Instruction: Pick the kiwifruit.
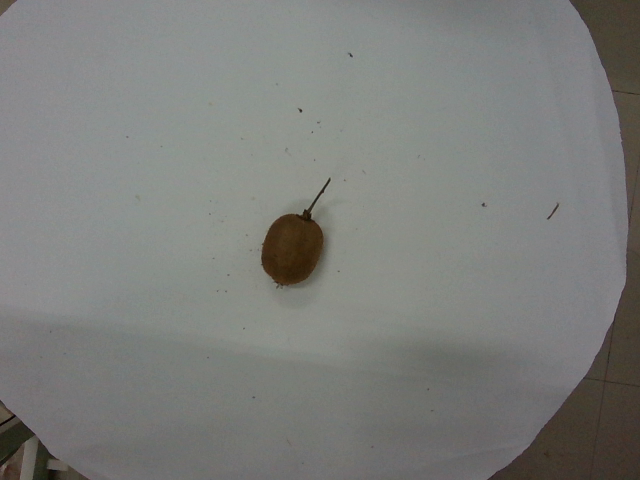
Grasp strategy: vertical